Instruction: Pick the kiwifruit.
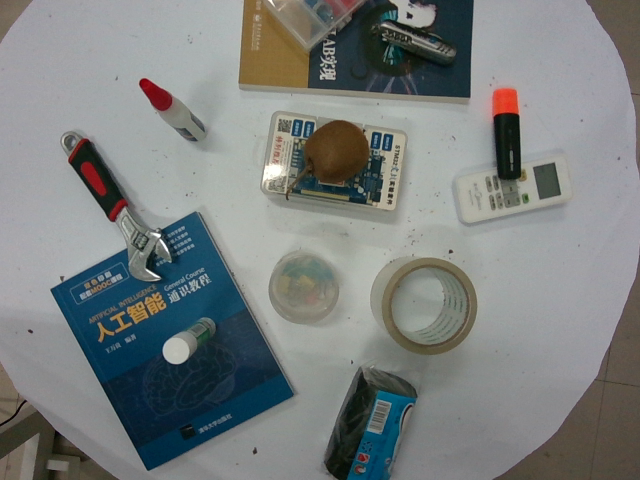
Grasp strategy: vertical